Question: What do the imaging results show?
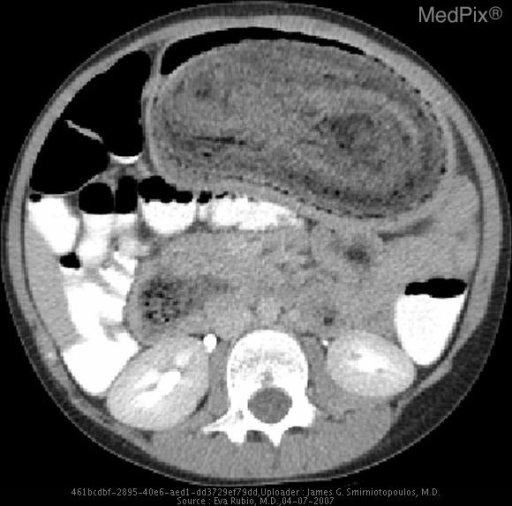
Answer: The imaging shows •  Plain film shows LUQ mass displacing bowel loops
•  CT shows concentric rings of air and soft-tissue density within the stomach and extending into the proximal small bowel (duodenum) Plain film shows a heterogeneous mixed air and soft-tissue density within the stomach..